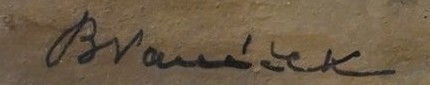
Signature of: bedřich vaníček